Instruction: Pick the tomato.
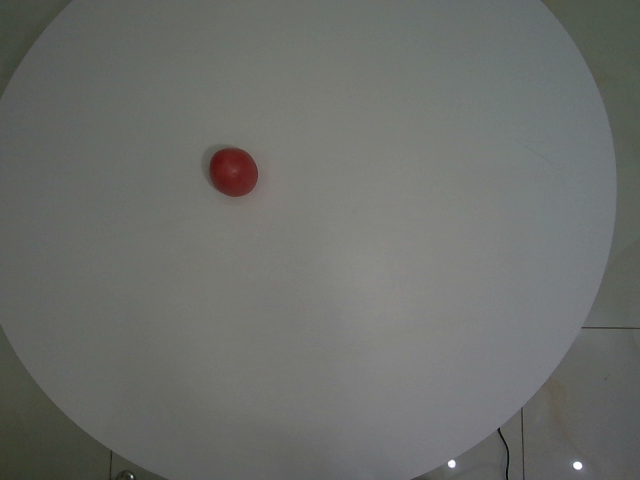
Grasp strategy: vertical